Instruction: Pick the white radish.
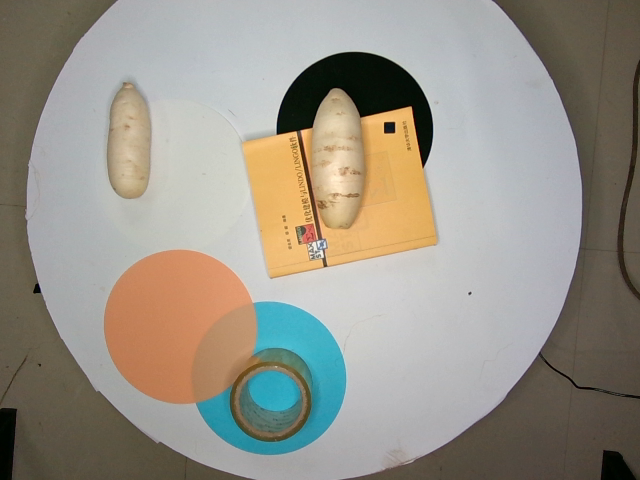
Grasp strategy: vertical